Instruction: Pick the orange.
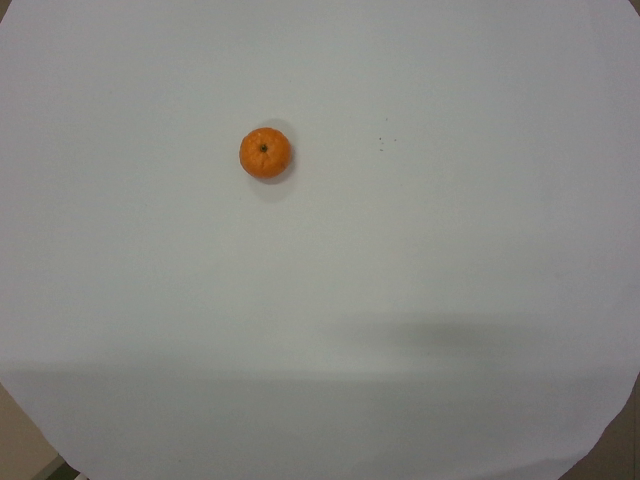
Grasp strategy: vertical